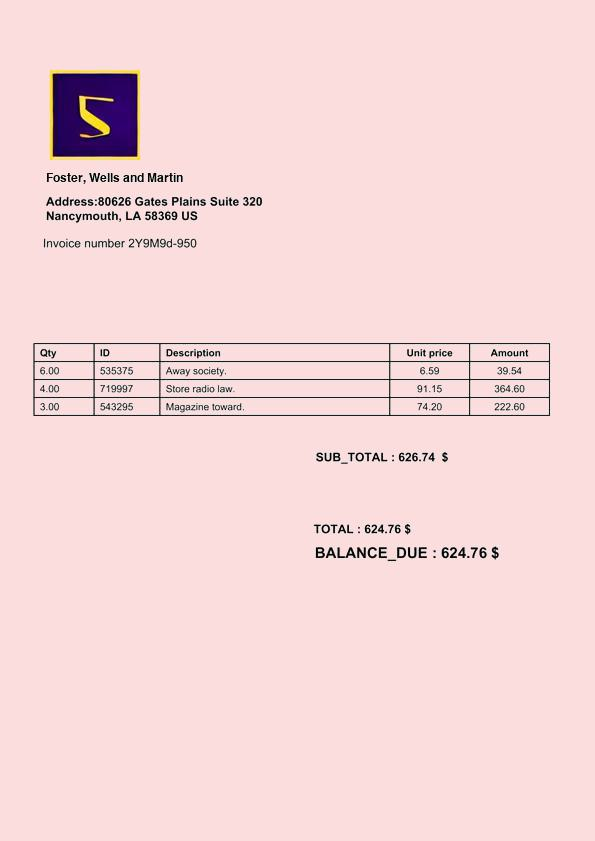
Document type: Invoice